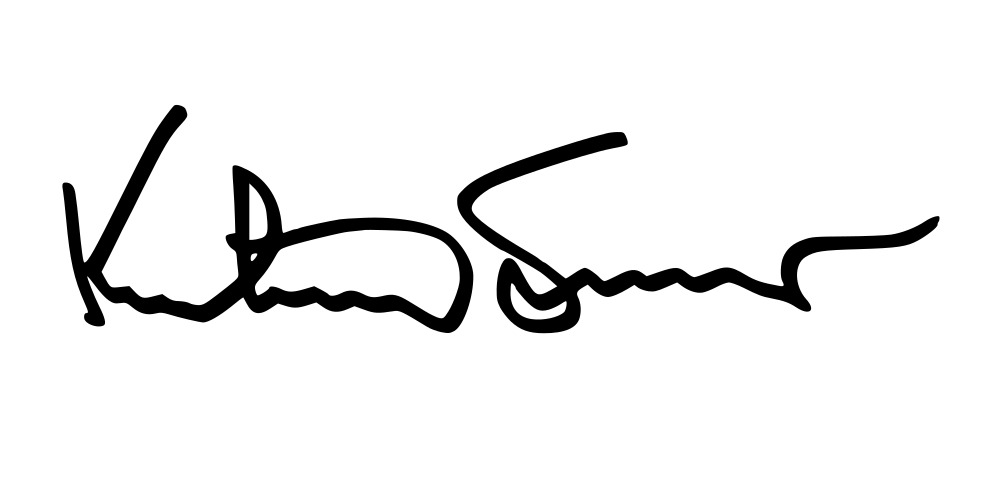
Signature of: kurtwood smith